Question: What type of tax is indicated in the document, personal property or real estate?
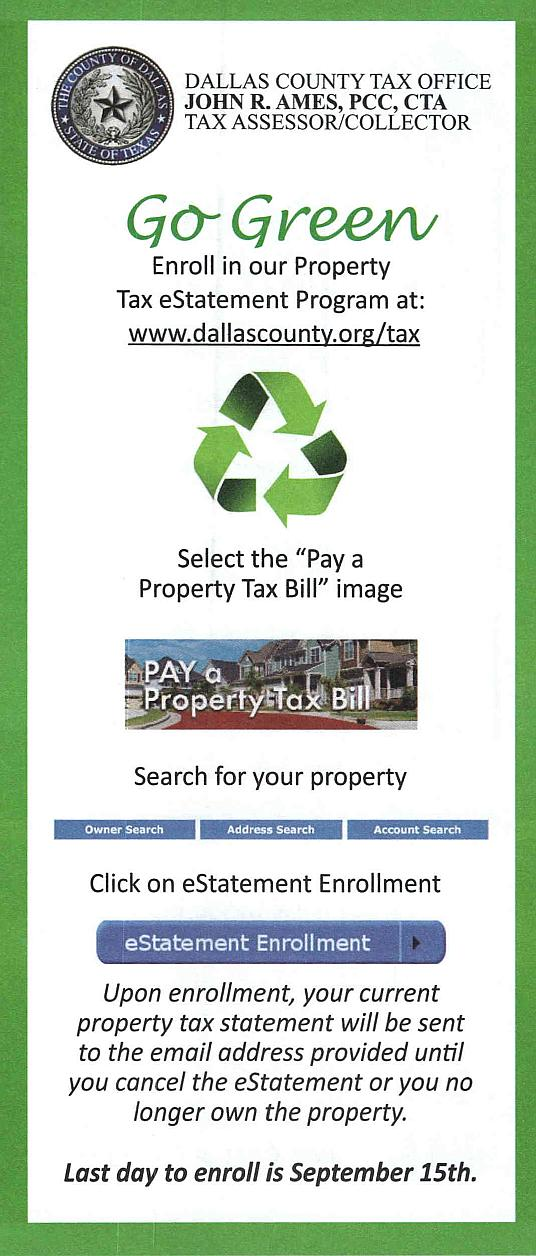
Answer: "Property Tax"